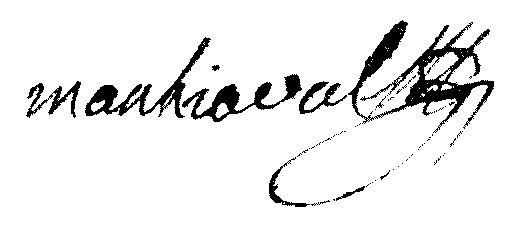
Signature of: jean joseph manhaval